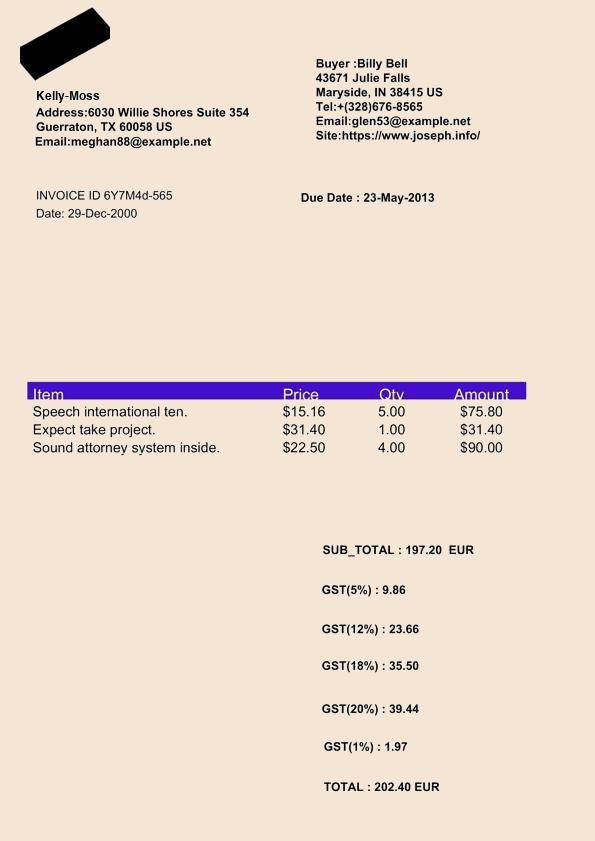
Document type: Invoice